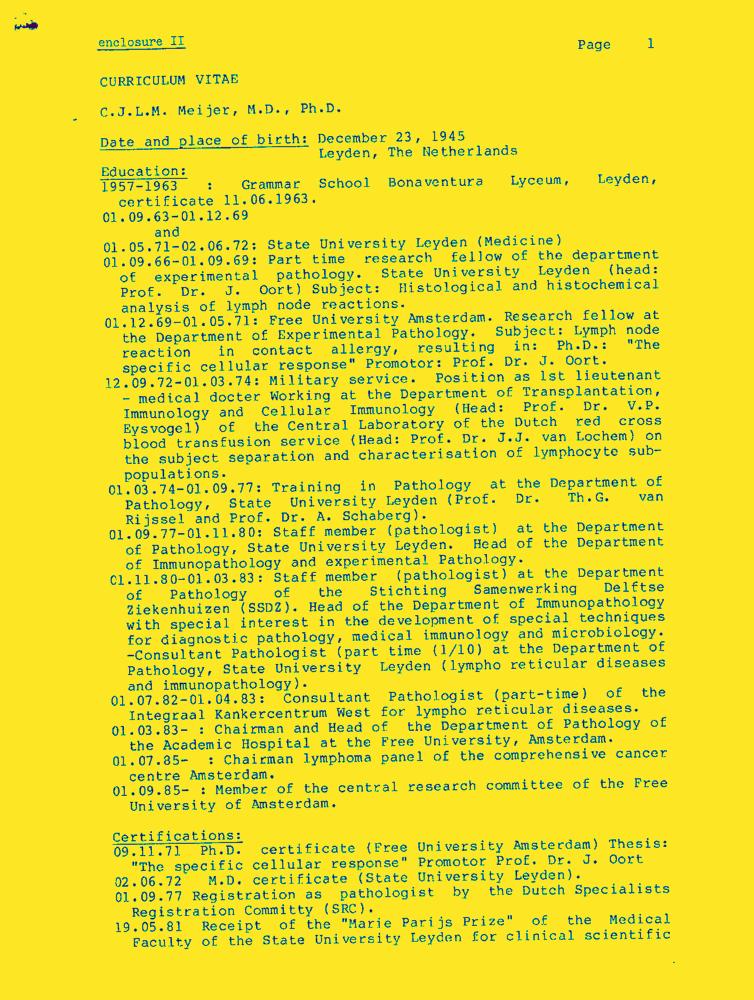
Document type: Resume-Doc